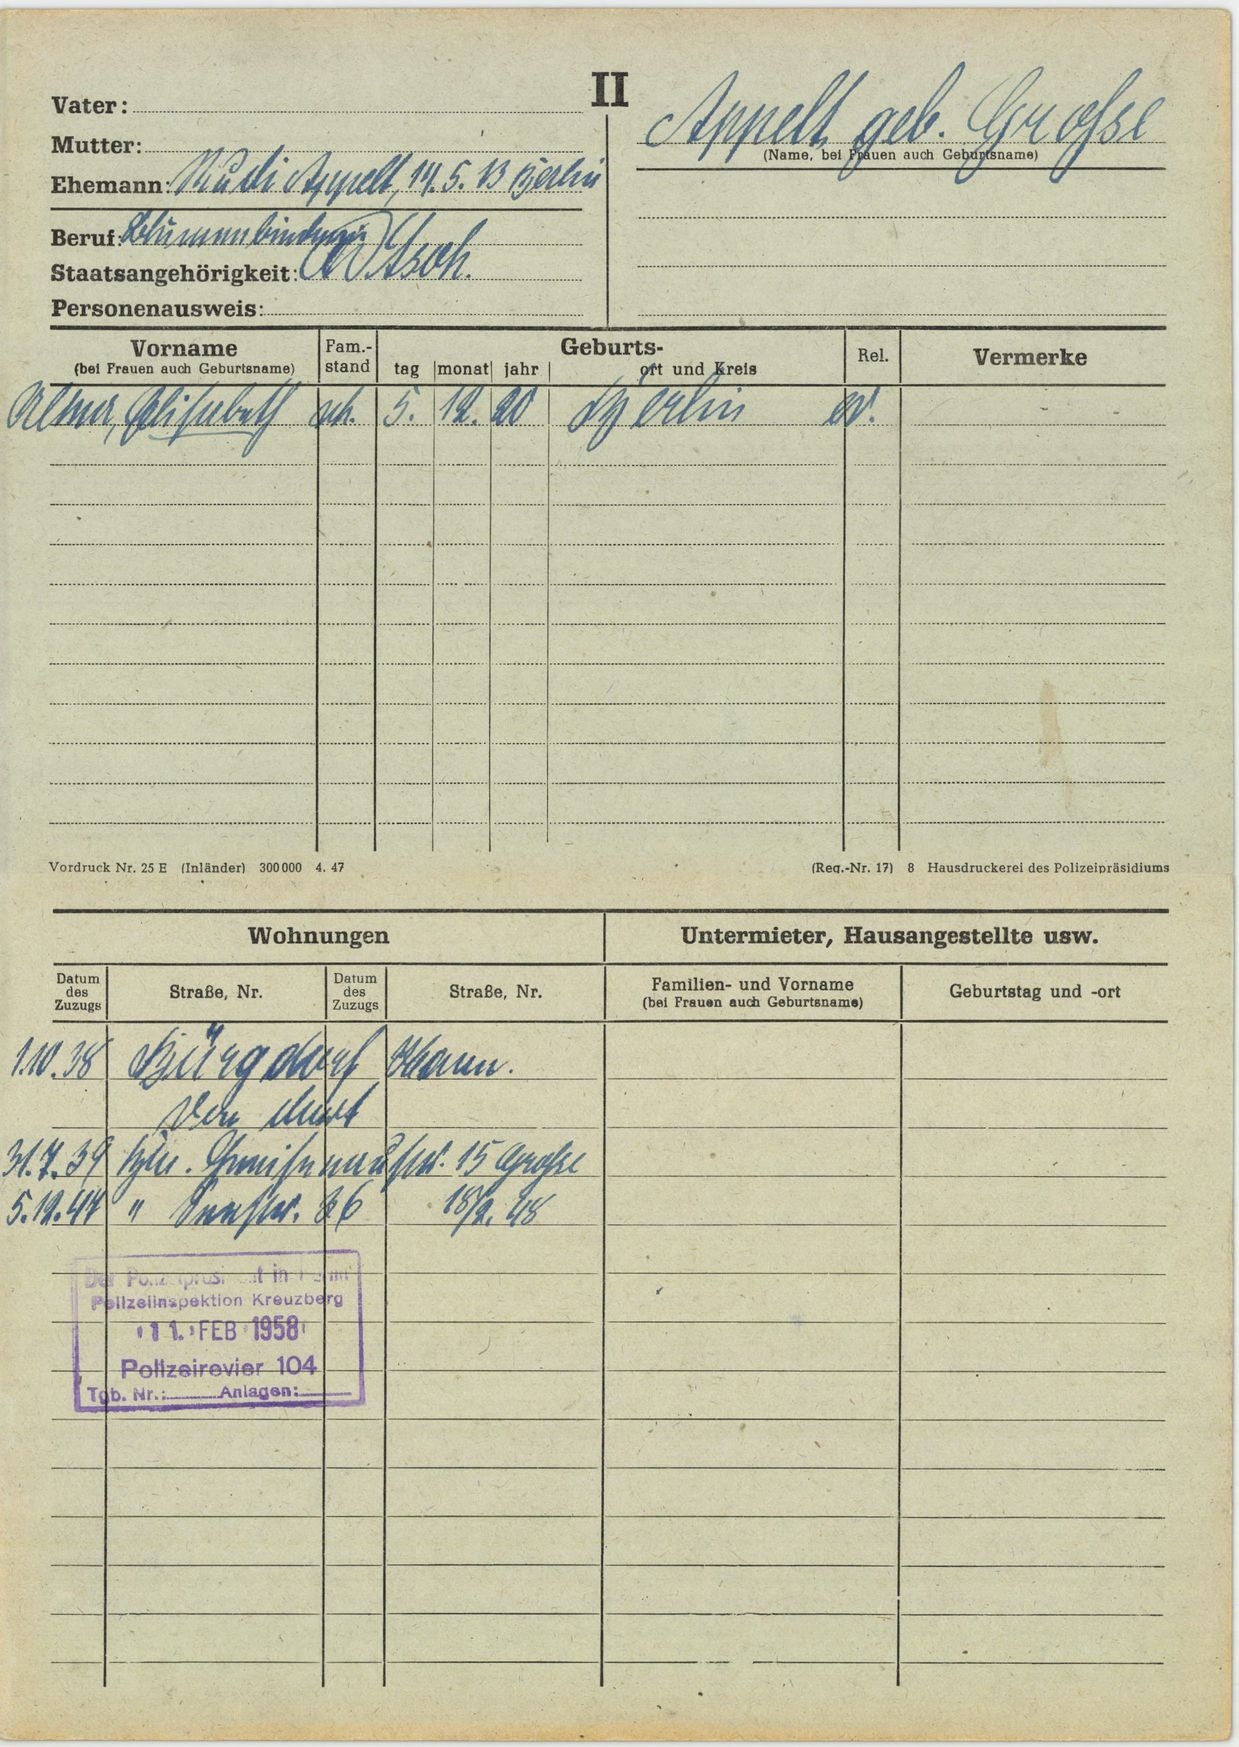
Appelt geb. Grosse